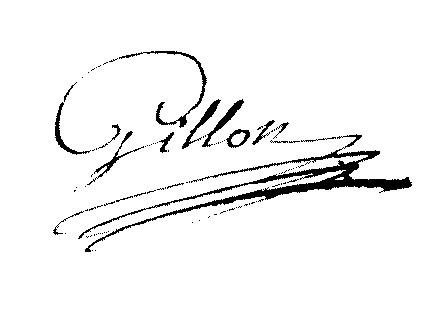
Signature of: jean nicolas gillon